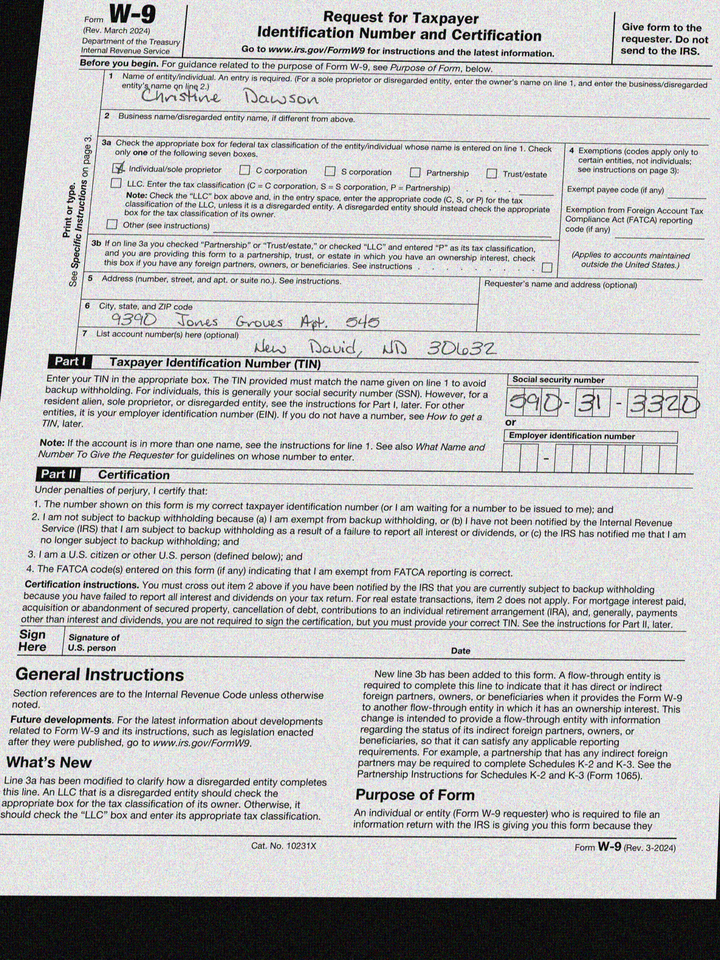
adr1: 9390 Jones Groves Apt. 545
adr2: New David, ND 30632
cbx: yes
ssn: 590313320
enm: Christine Dawson